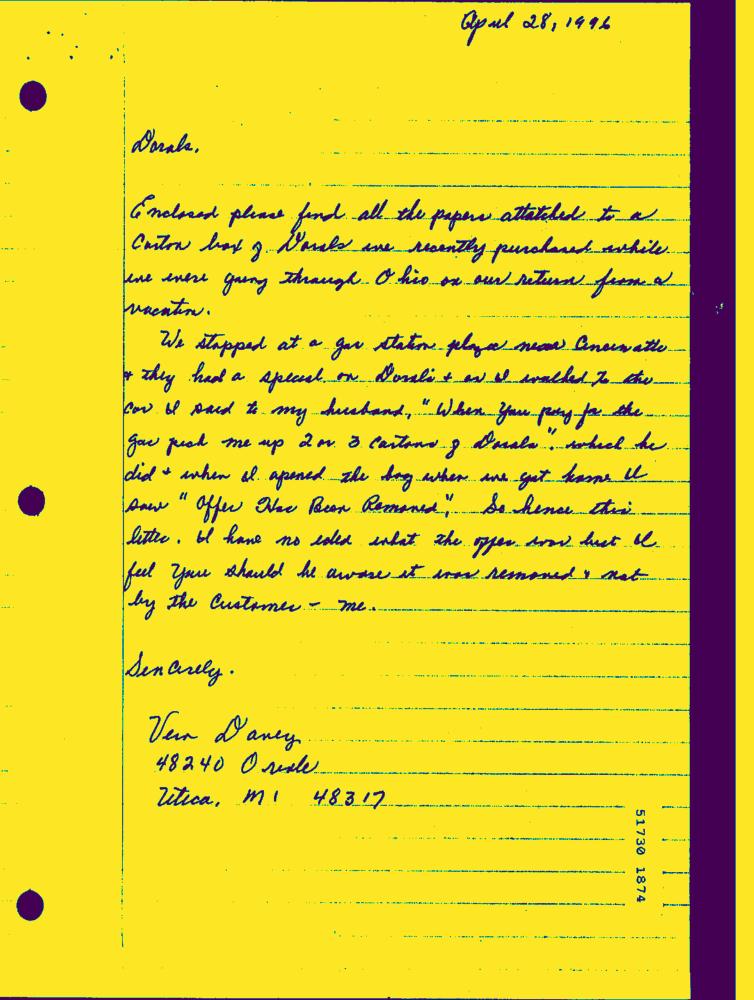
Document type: Hand-Written